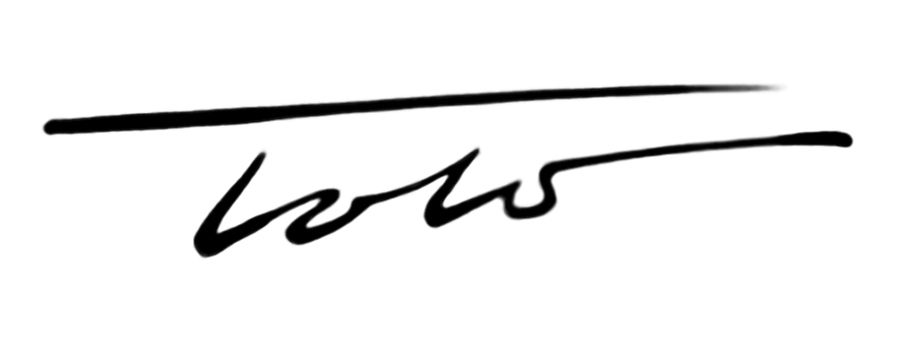
Signature of: totò